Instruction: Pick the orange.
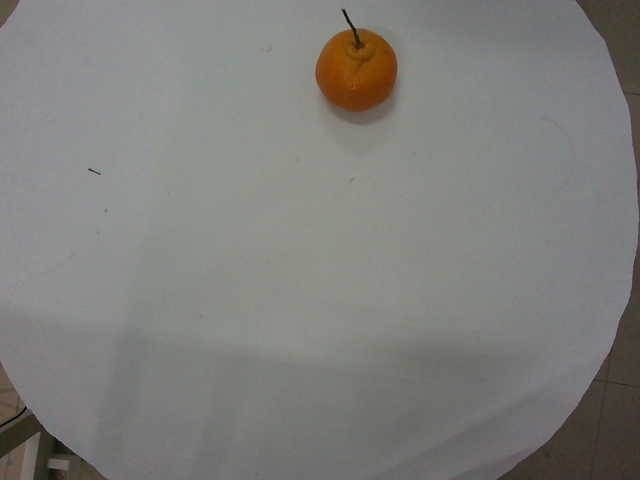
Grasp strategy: vertical